Question: What is the date of the hearing as scheduled in the document?
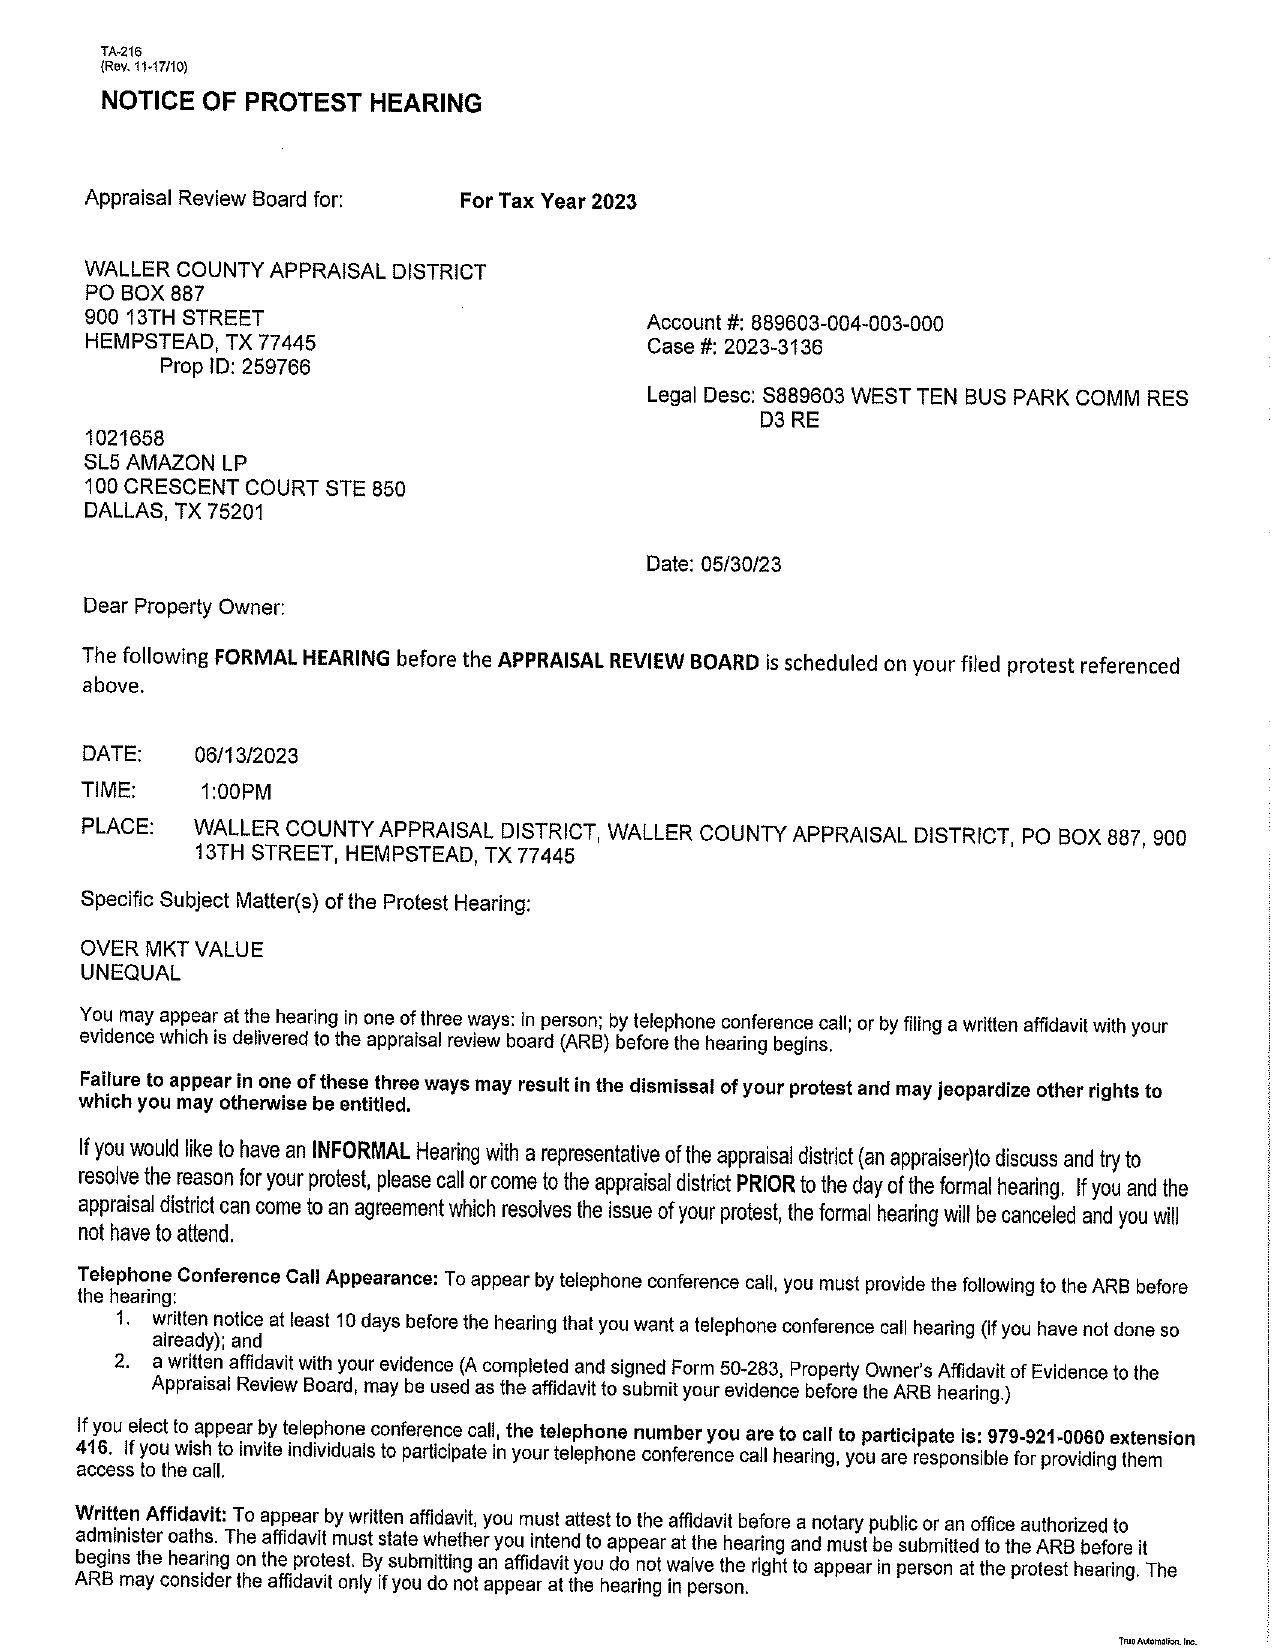
Answer: "6/13/23"